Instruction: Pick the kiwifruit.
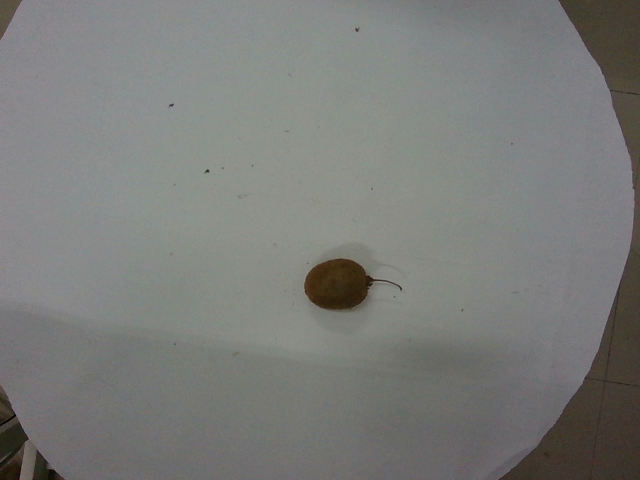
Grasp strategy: vertical